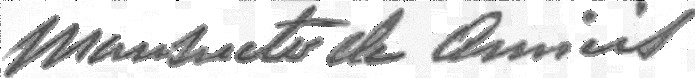
Signature of: mansueto de amicis